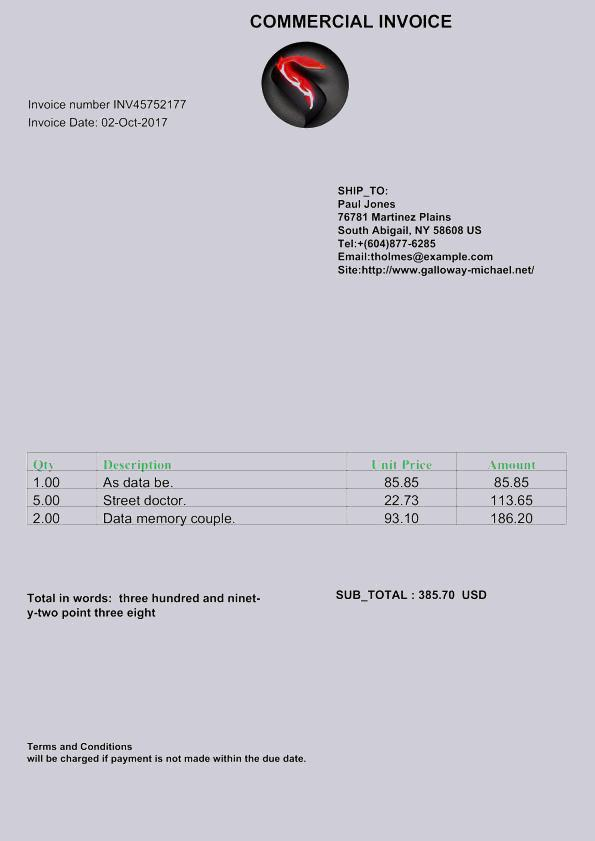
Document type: Invoice